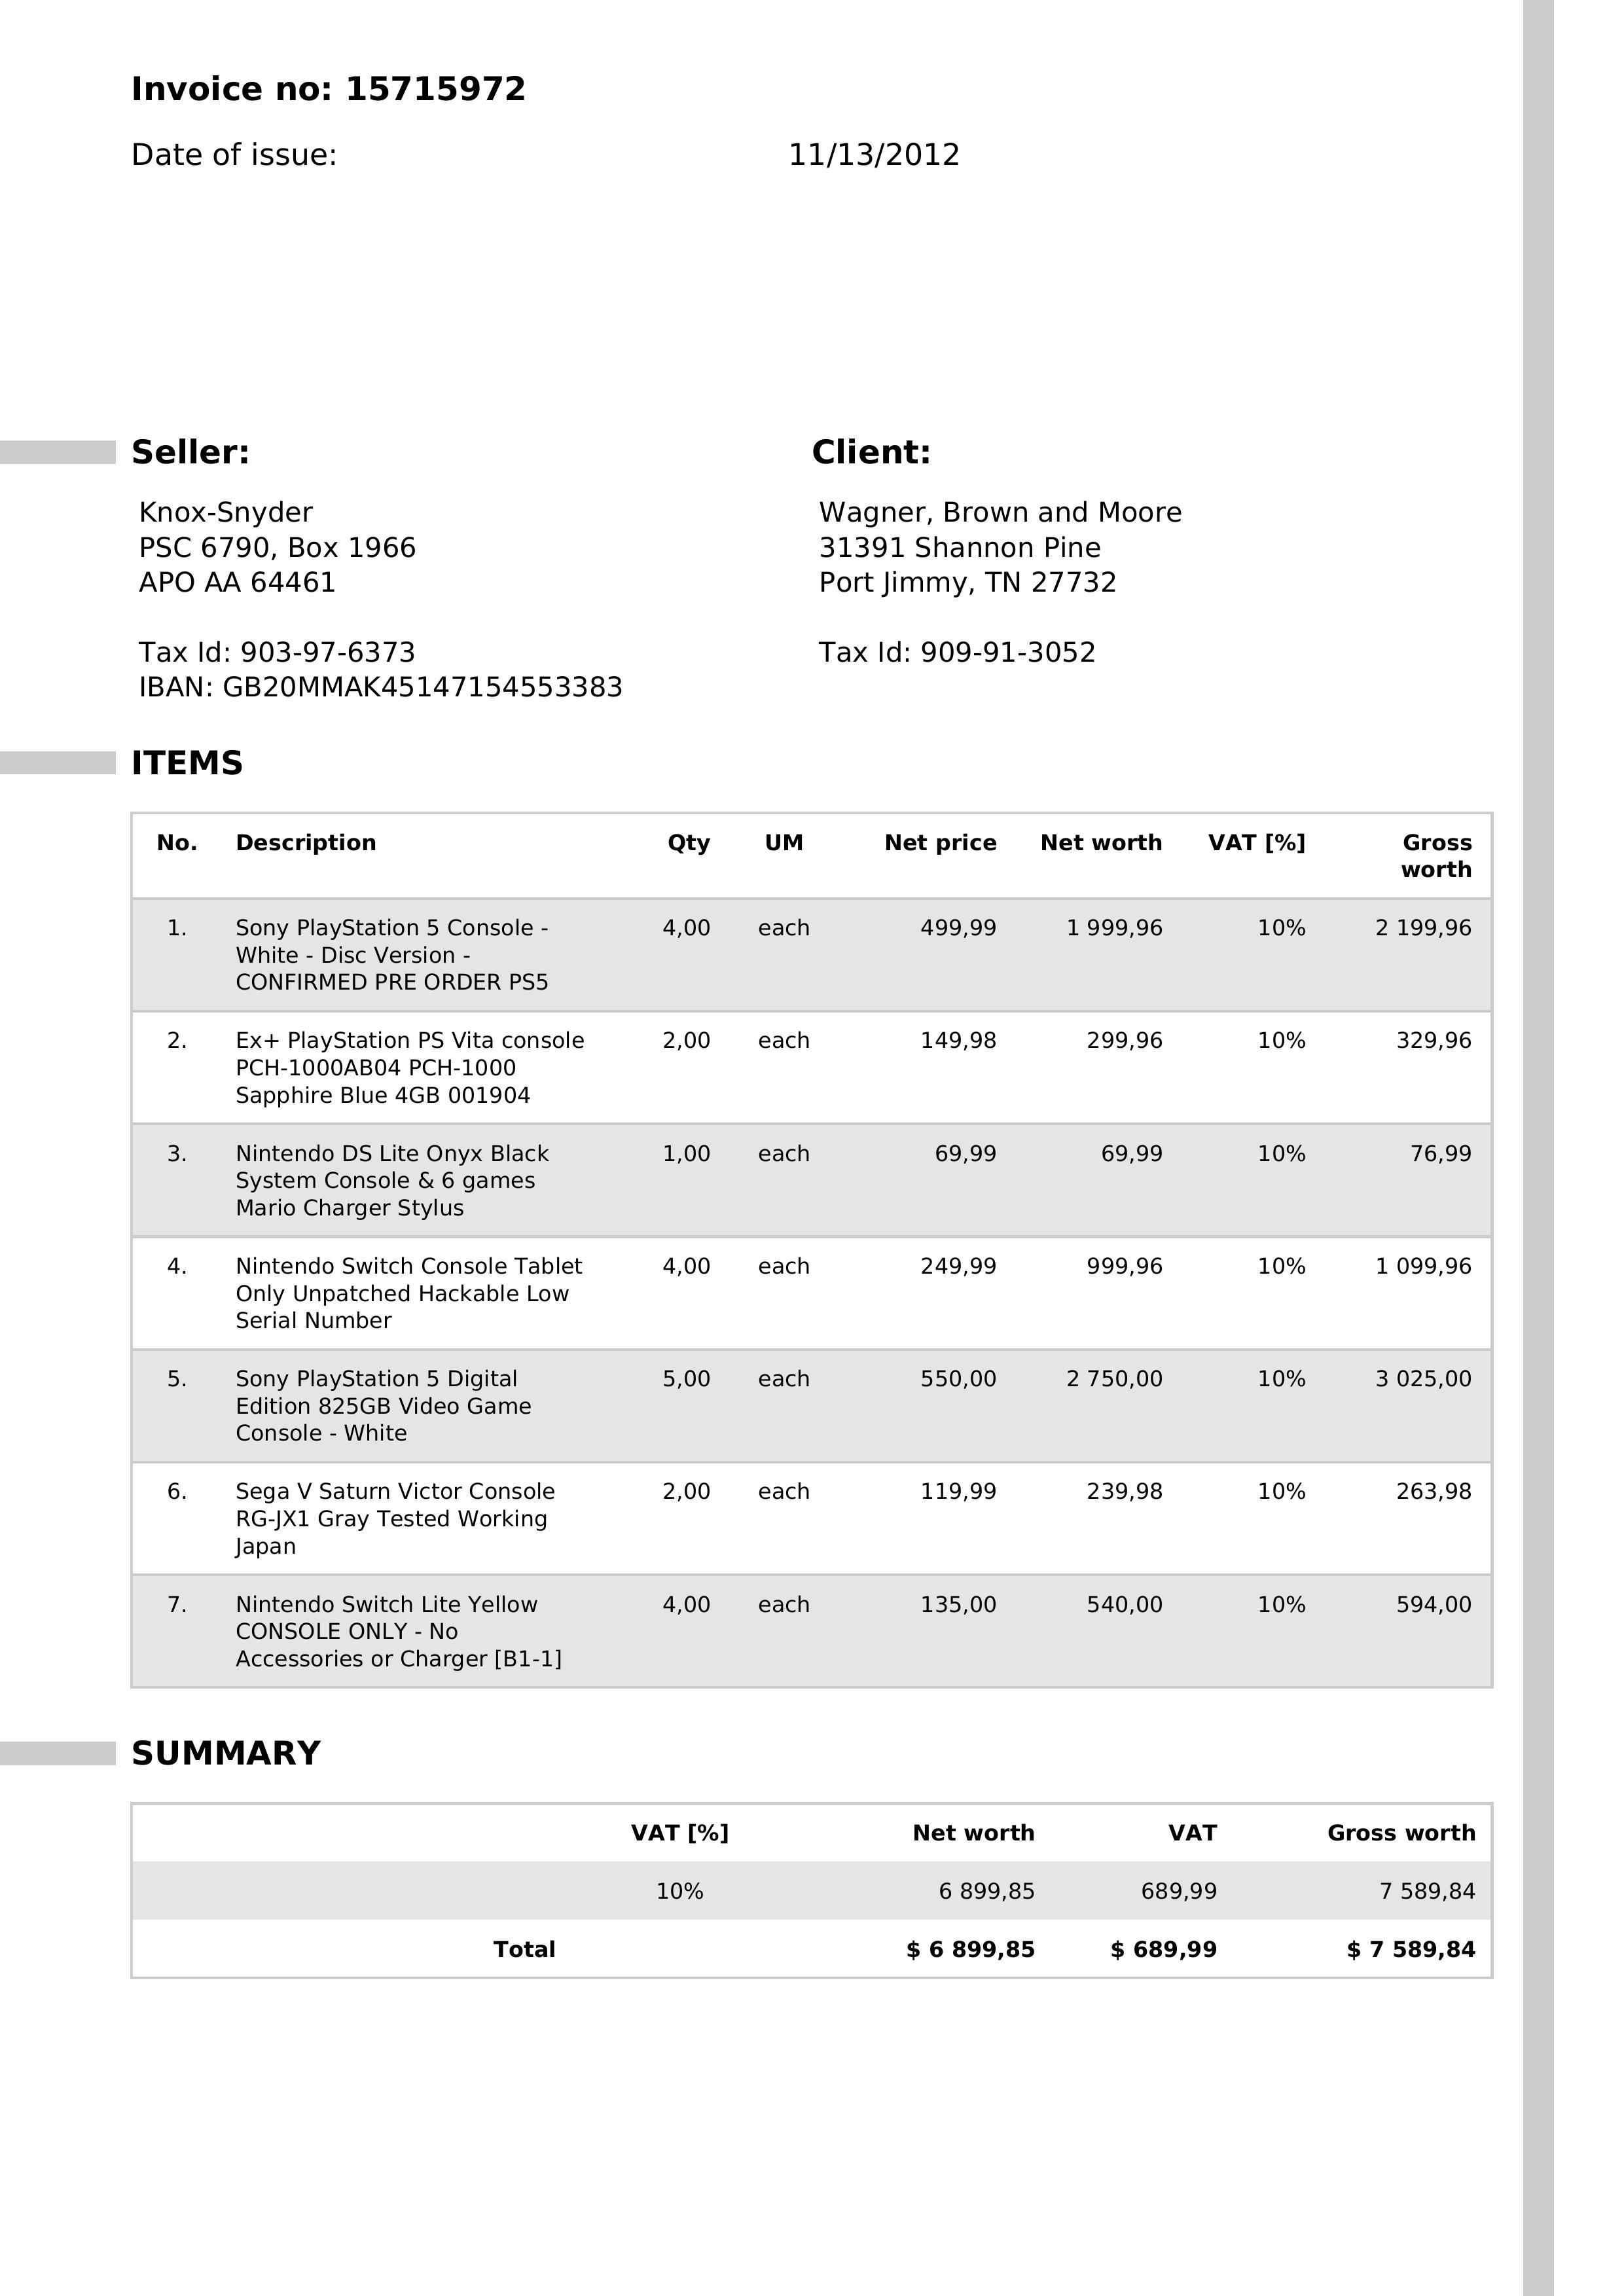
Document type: Invoice